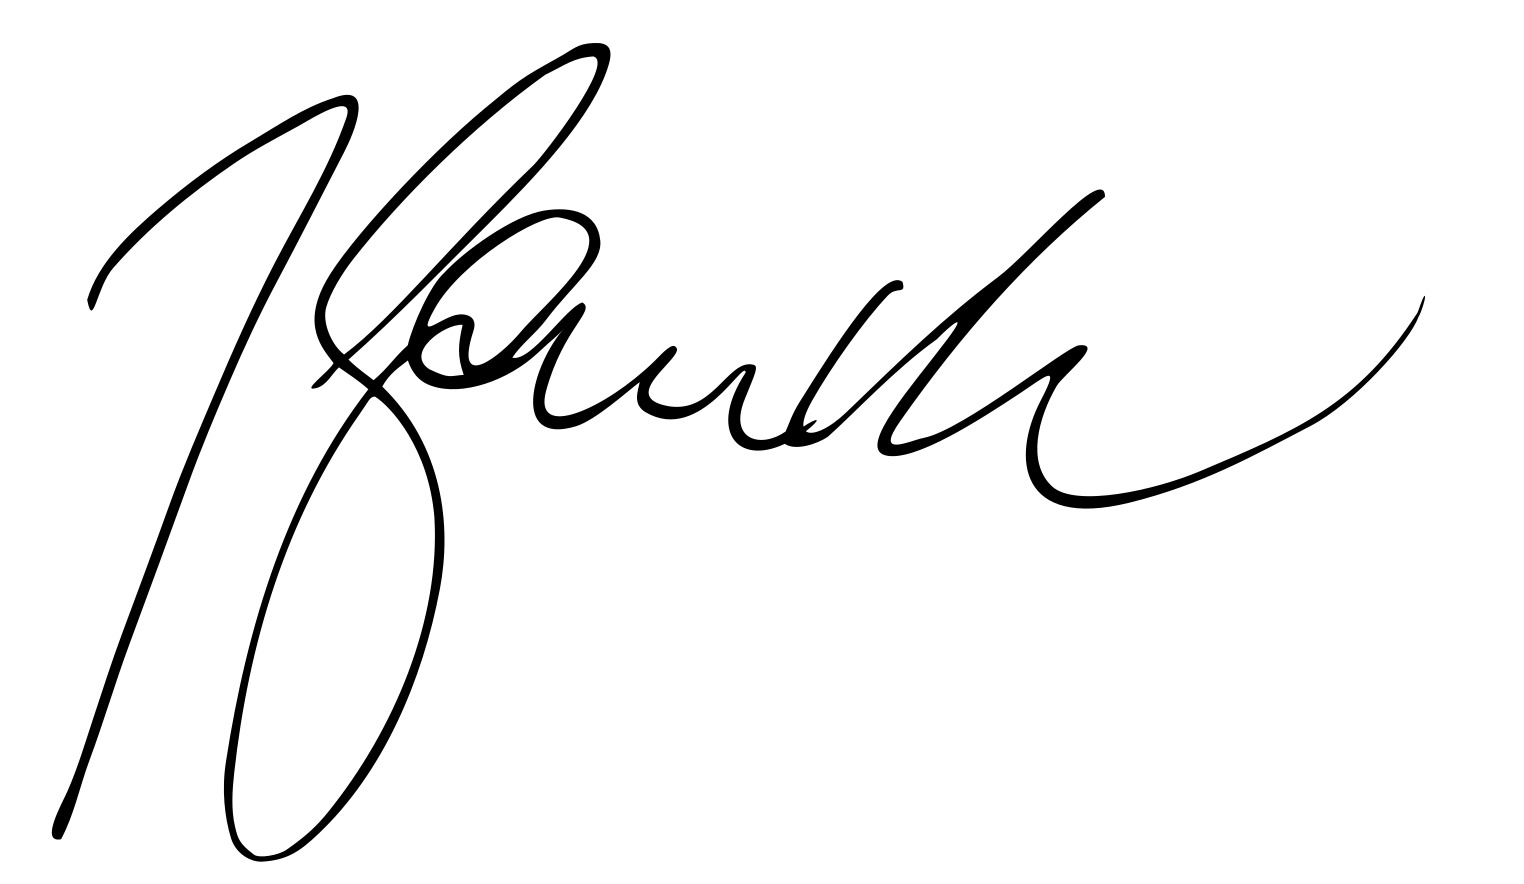
Signature of: joachim gauck